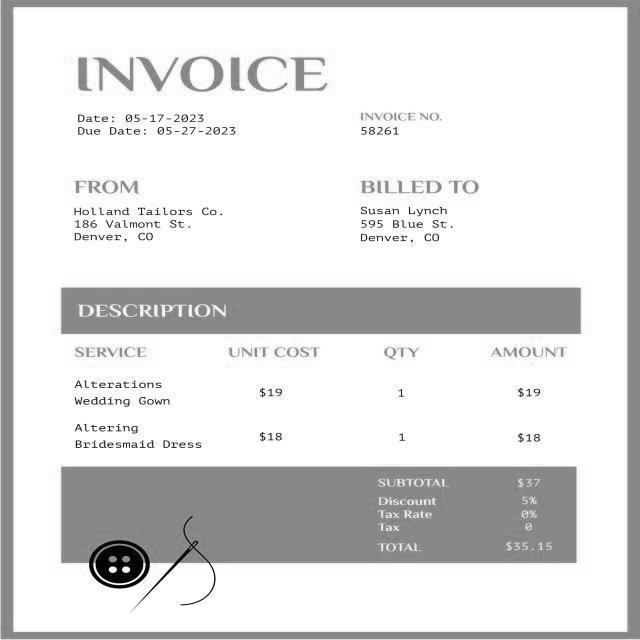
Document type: Invoice